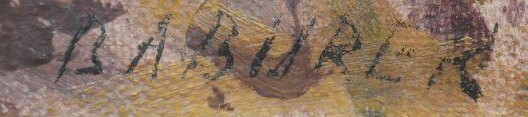
Signature of: ladislav babůrek